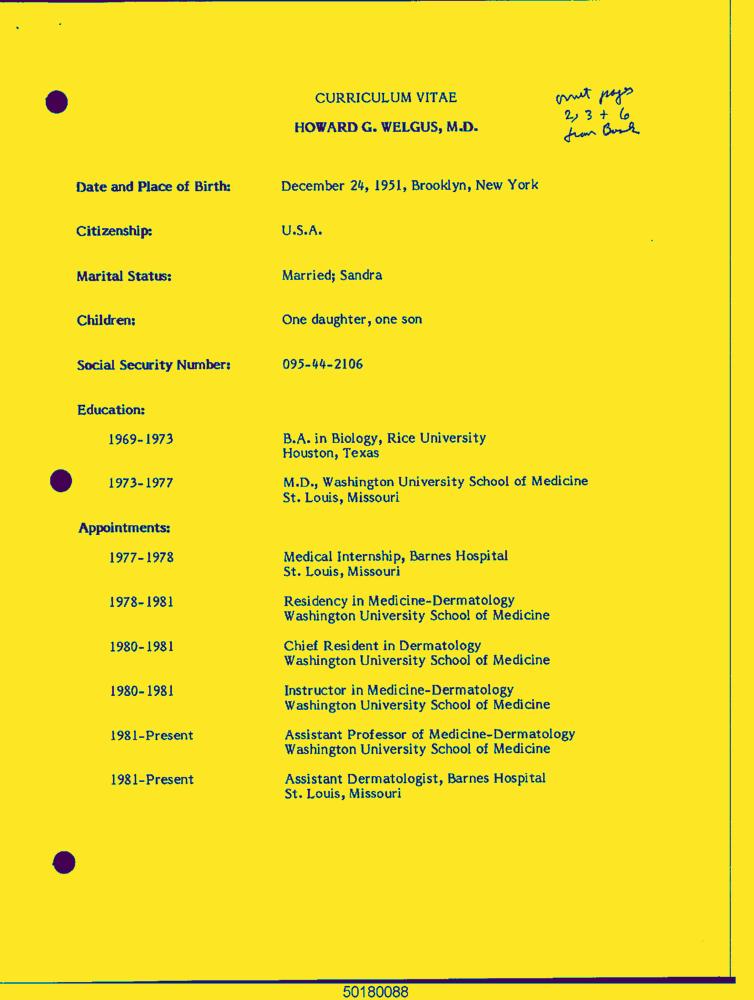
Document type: Resume-Doc